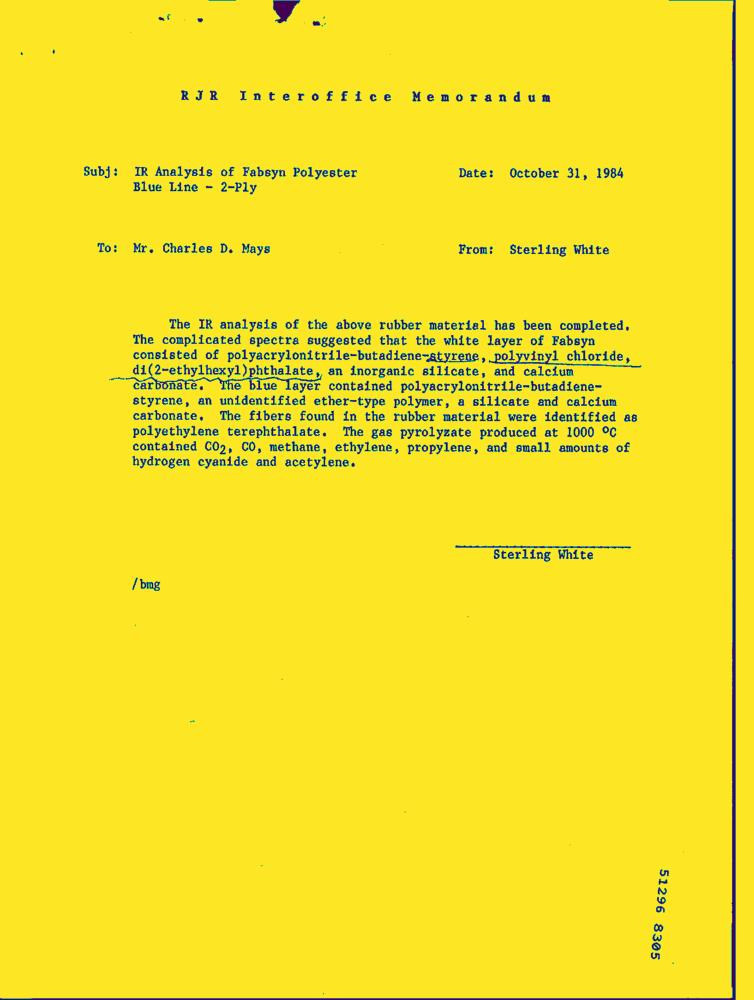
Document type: Letter-Doc